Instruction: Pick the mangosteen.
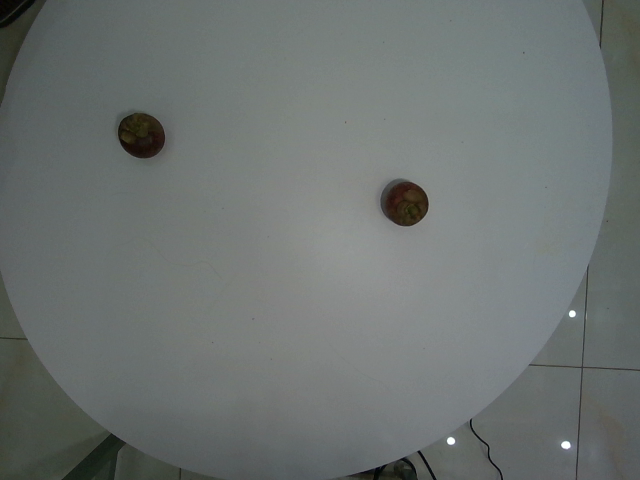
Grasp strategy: vertical